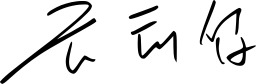
Signature of: keum tae sup